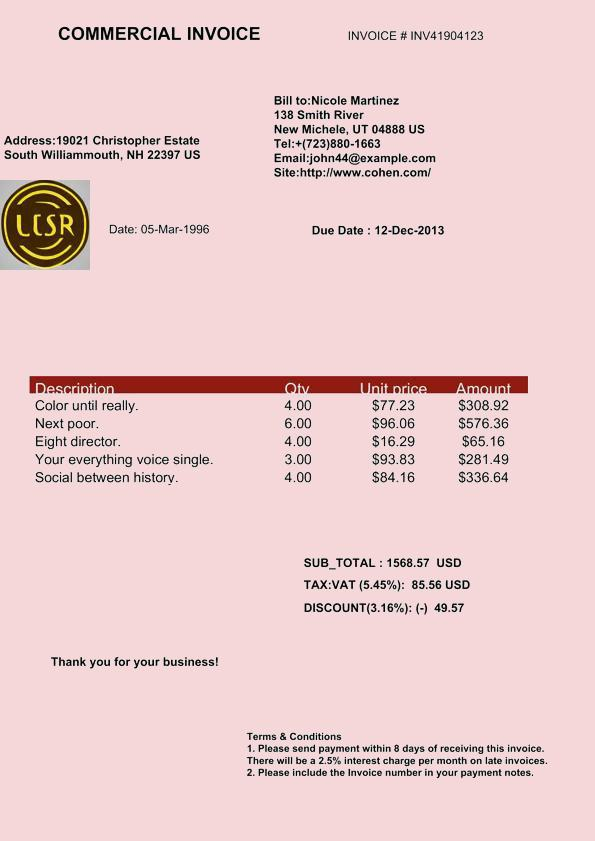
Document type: Invoice